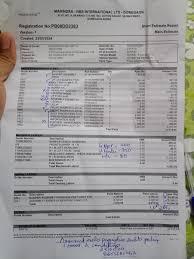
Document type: Invoice